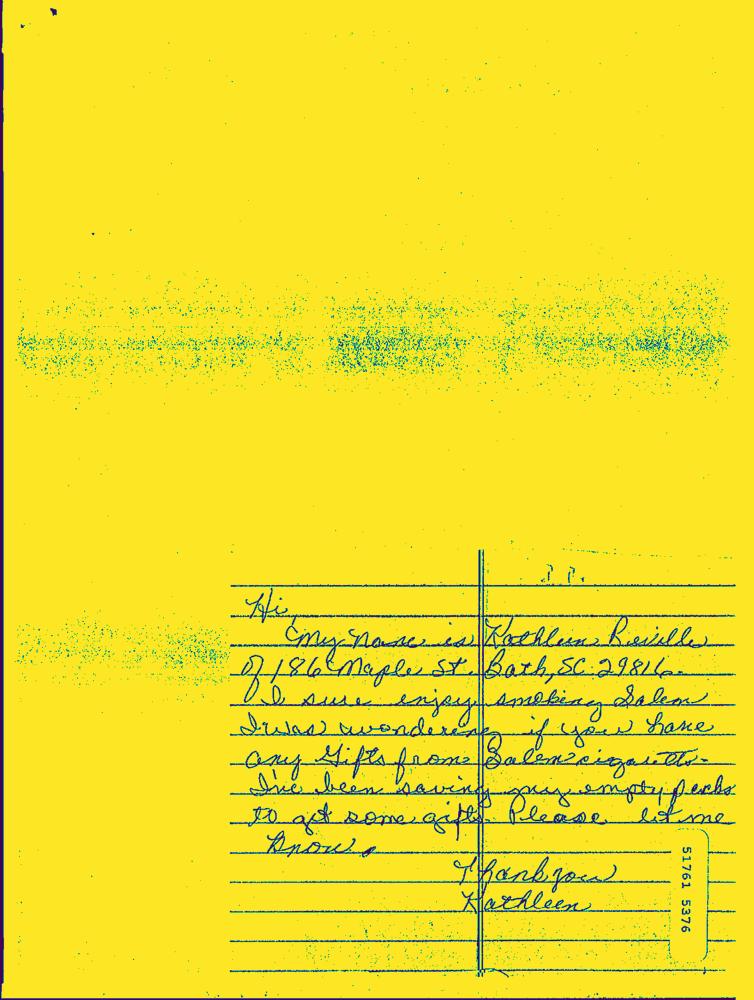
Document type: Hand-Written